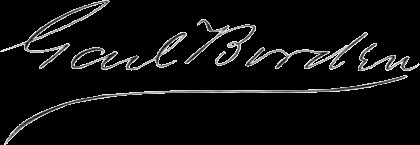
Signature of: gail borden